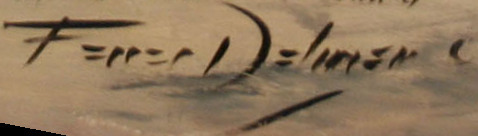
Signature of: augusto ferrer dalmau